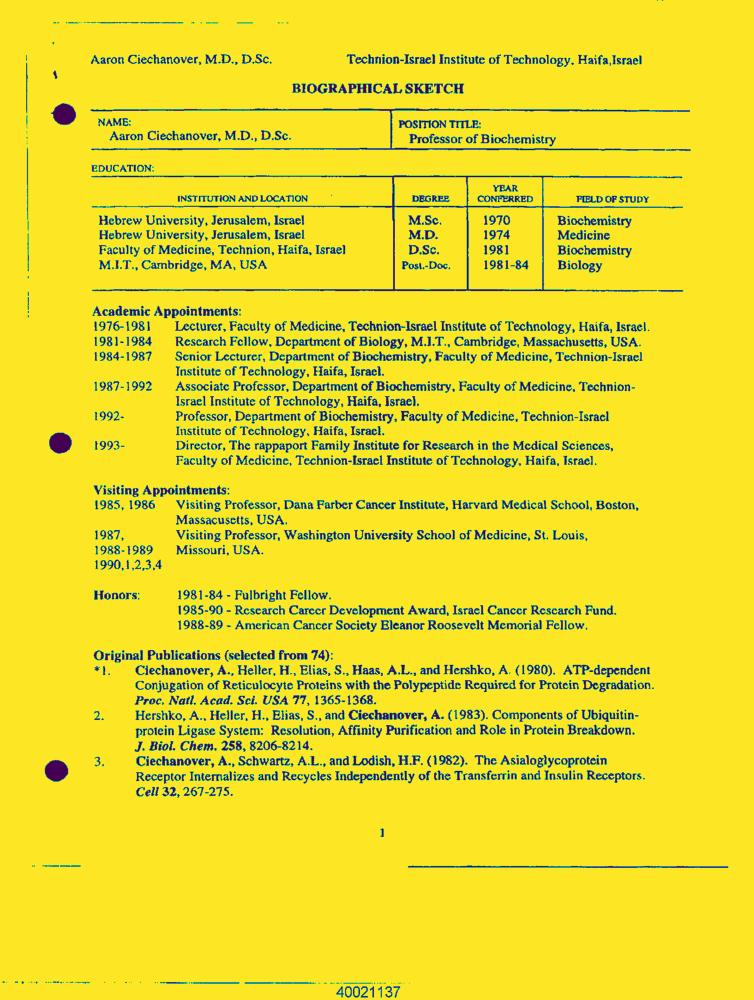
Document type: Resume-Doc